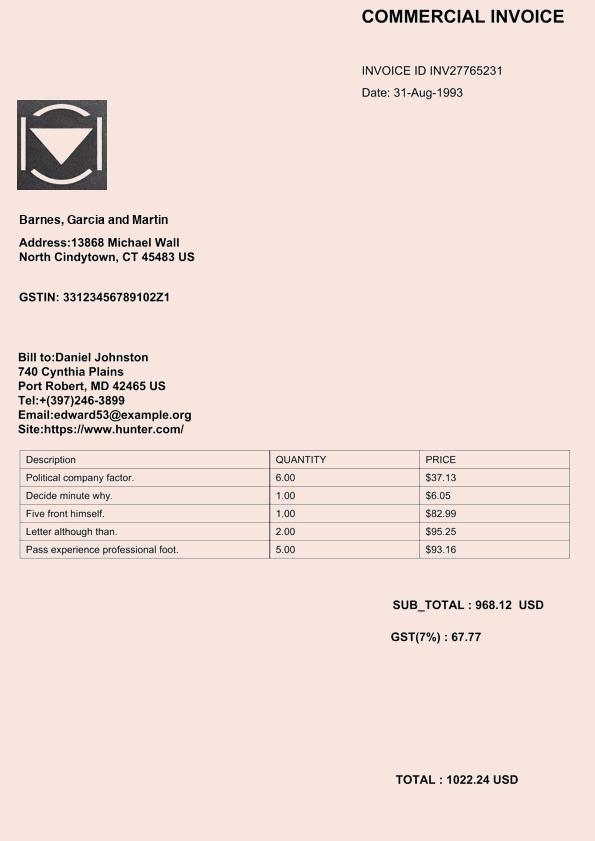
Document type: Invoice